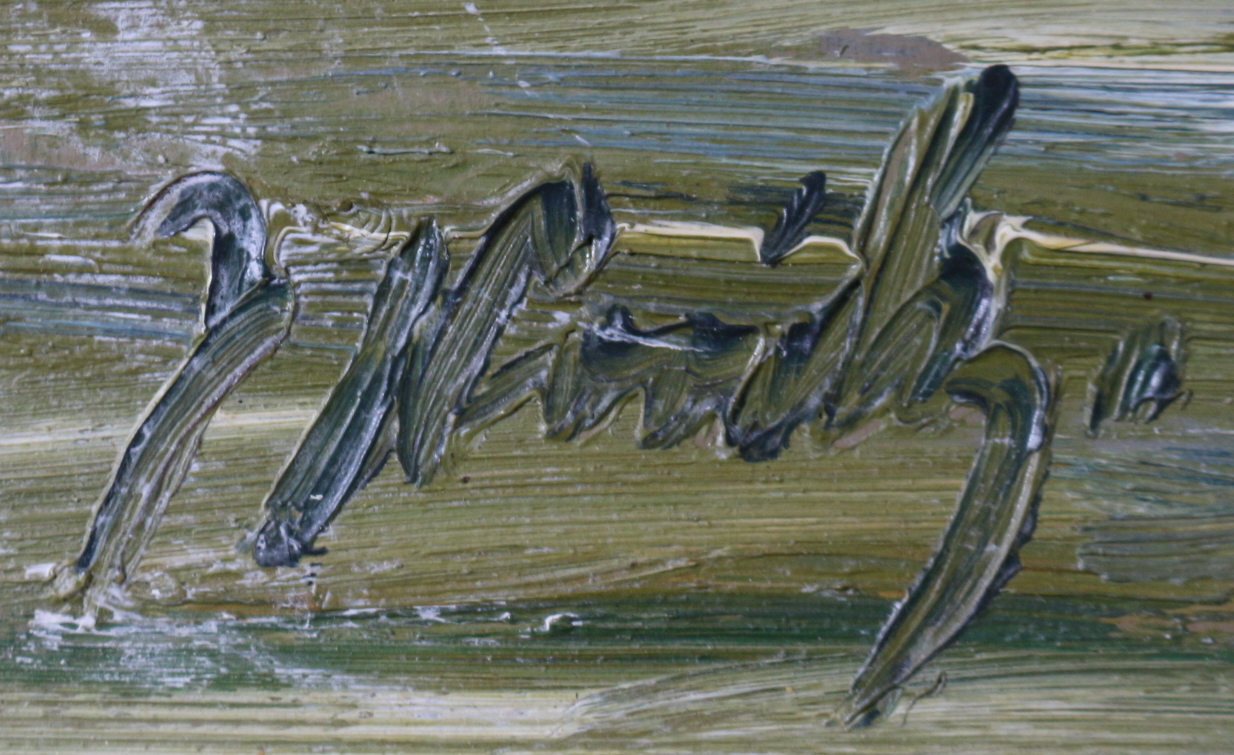
Signature of: jiří novák